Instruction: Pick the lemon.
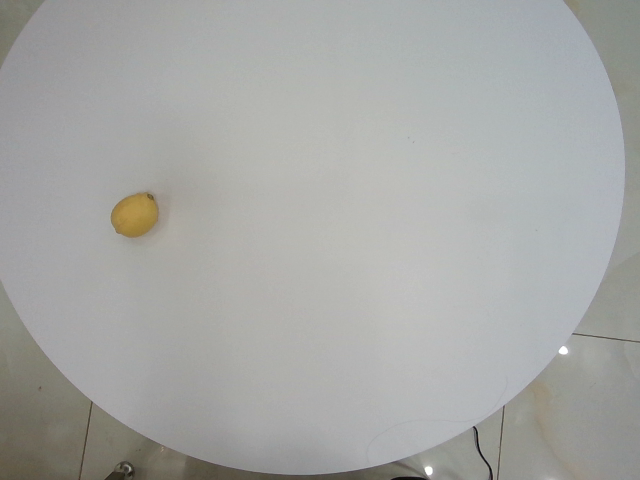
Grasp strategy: vertical